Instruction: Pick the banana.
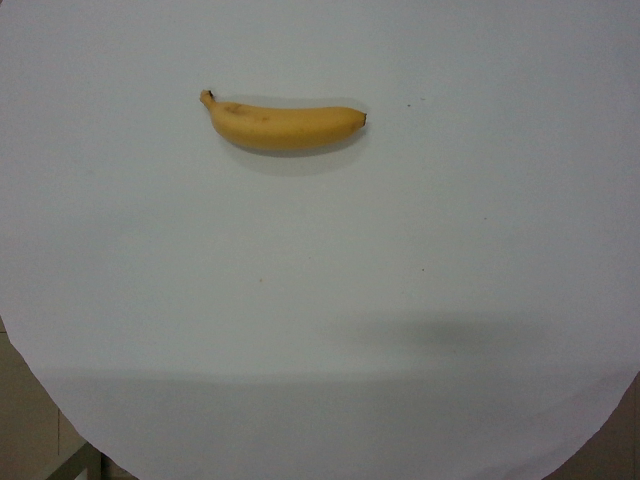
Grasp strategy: vertical